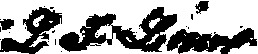
Signature of: lewis f linn